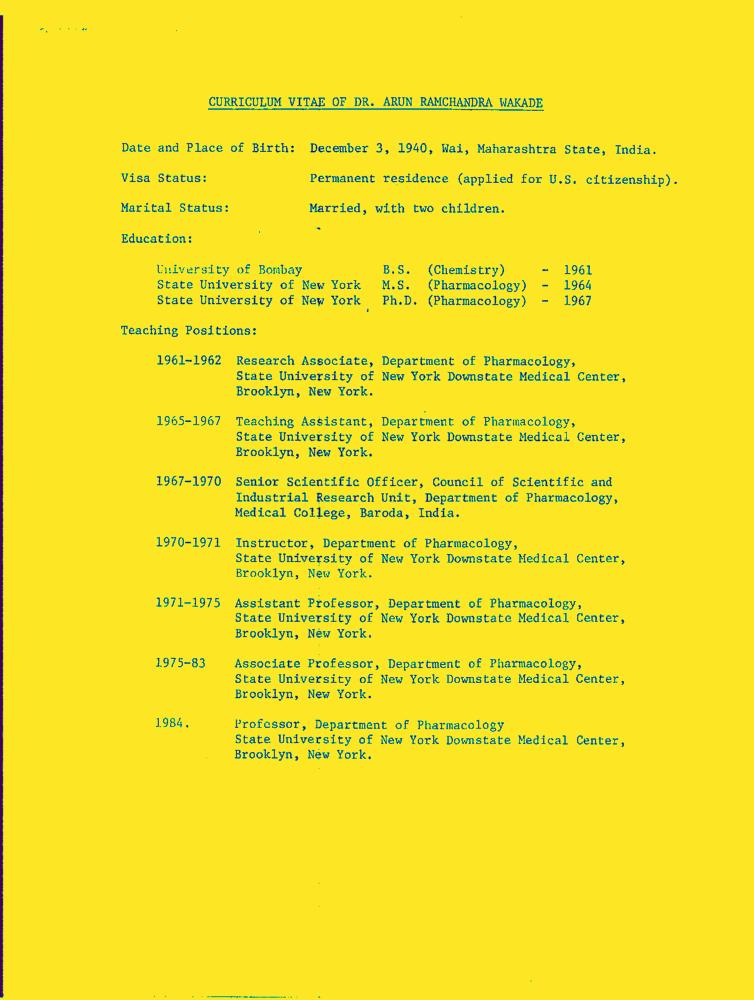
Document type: Resume-Doc